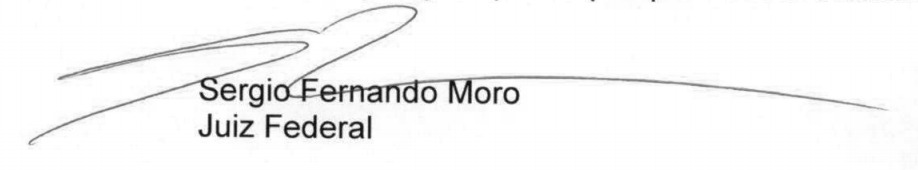
Signature of: sergio moro